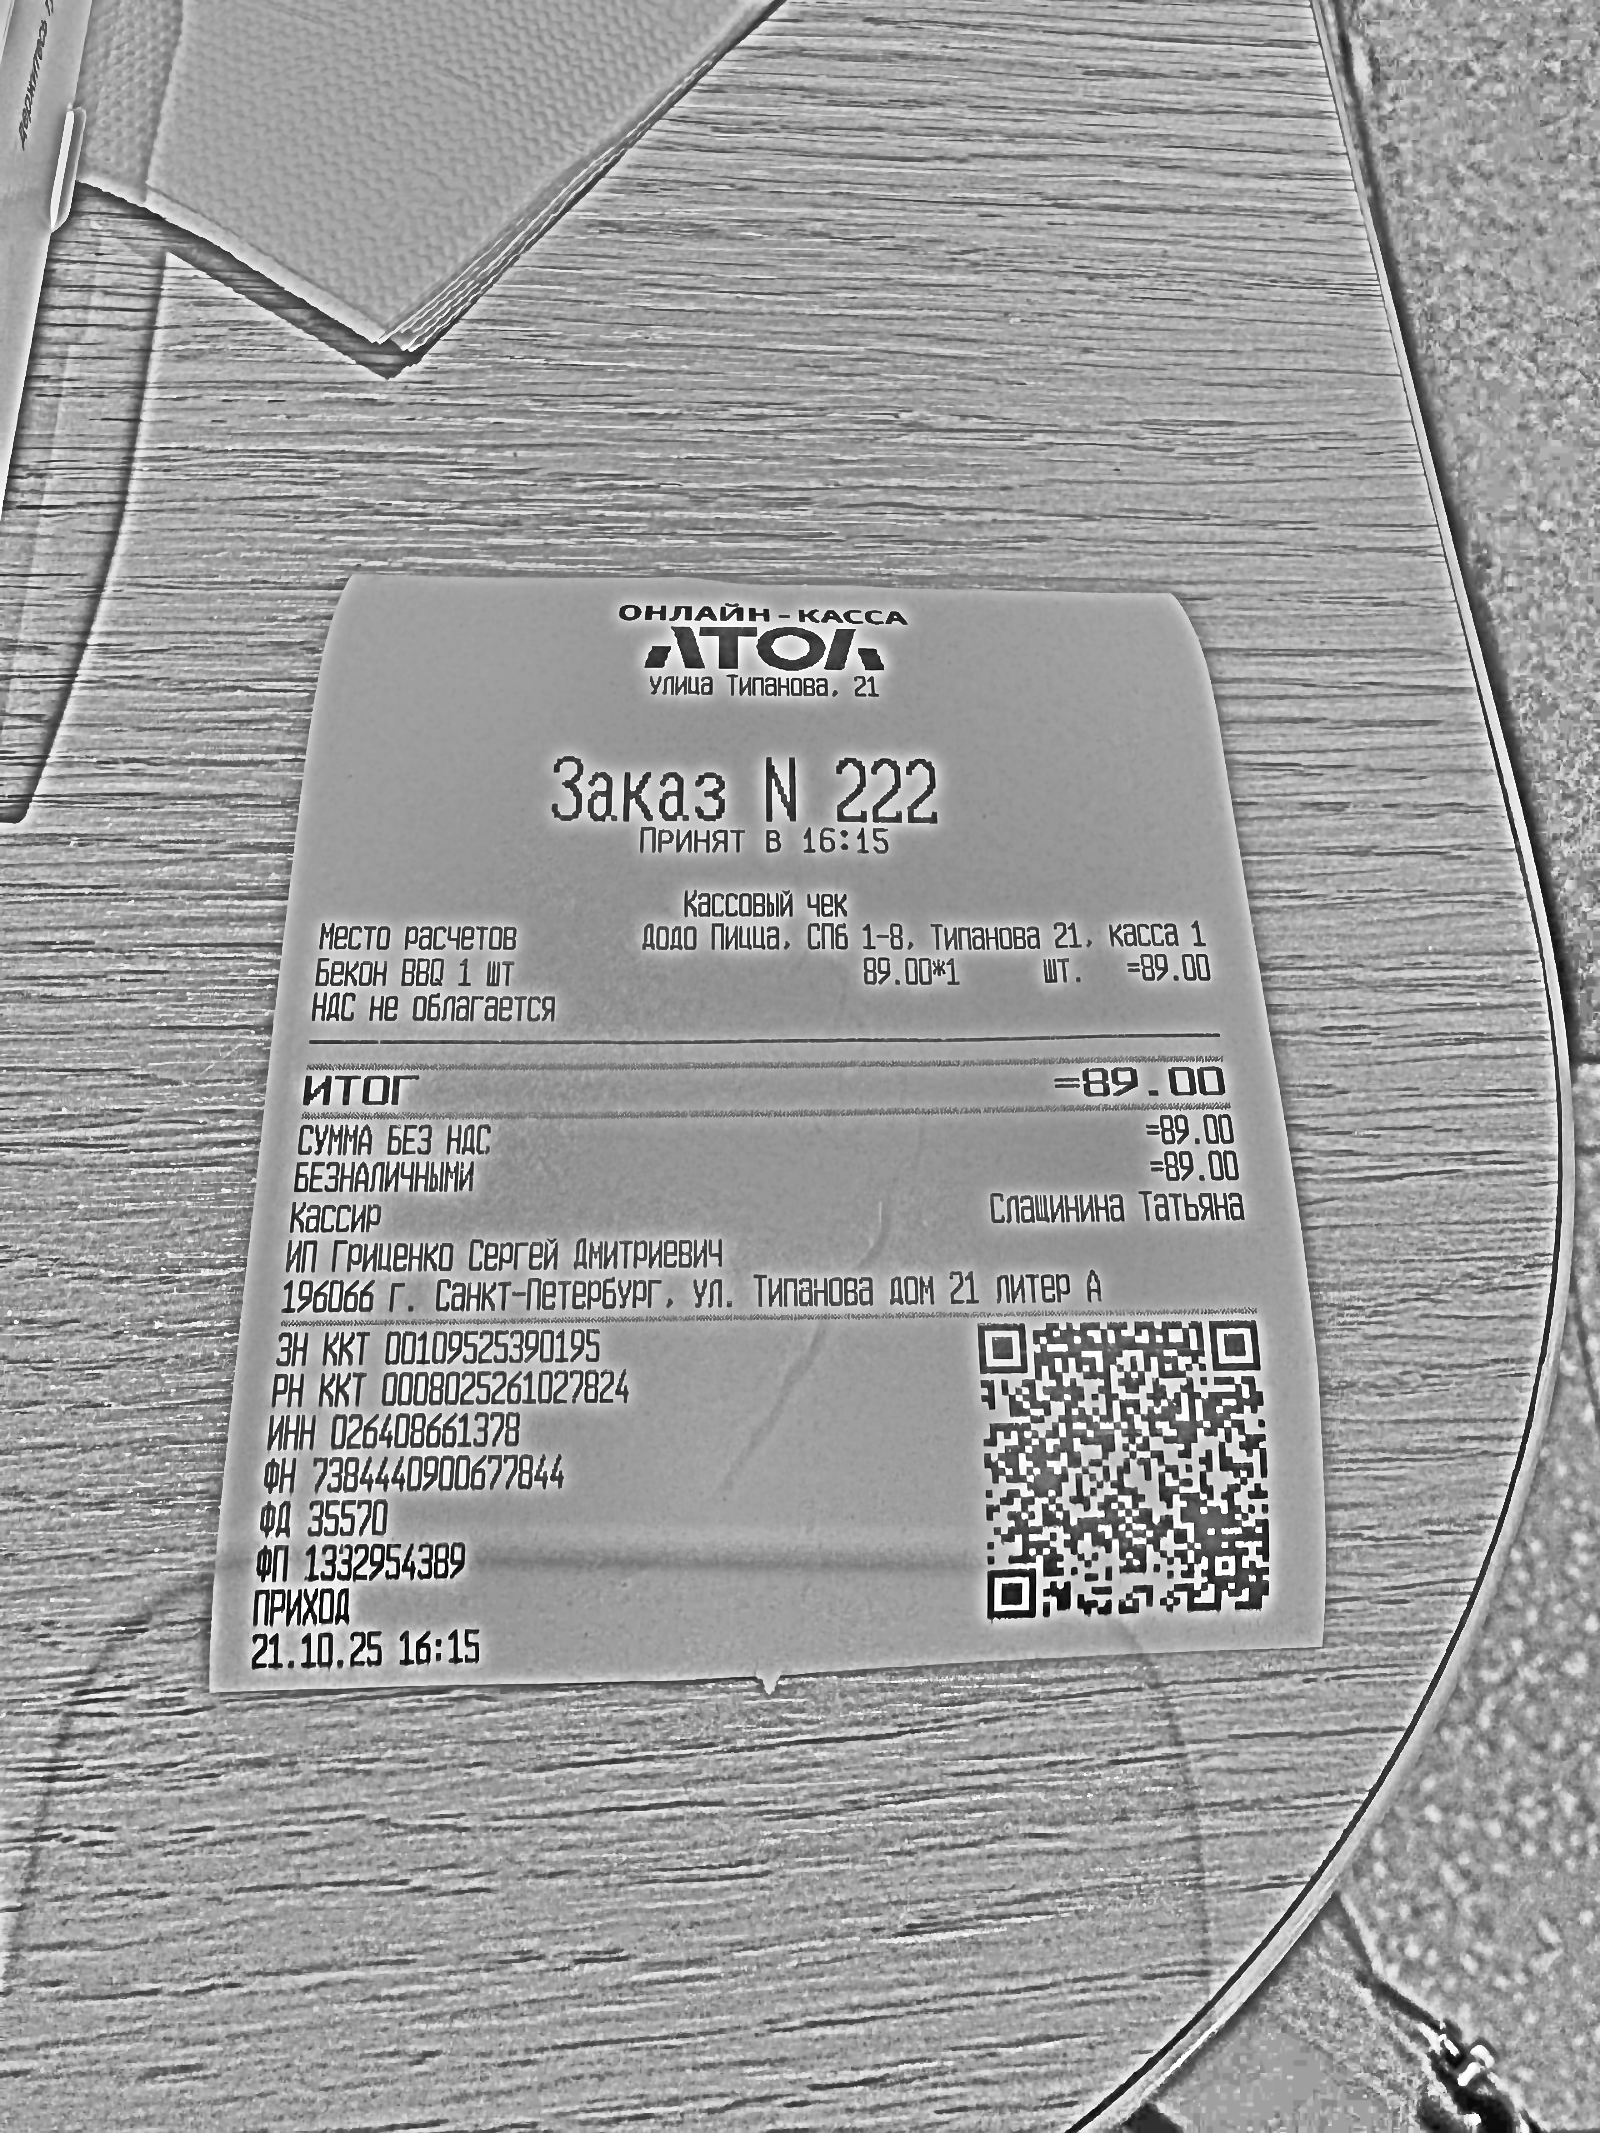
Продавец: ИП Гриценко Сергей Дмитриевич
ИНН: 026408661378
Дата: 21.10.25
Товары: Бекон BBQ 1 шт
Количество: 1
Цена: 89.00
Сумма: 89.00
Итого: 89.00